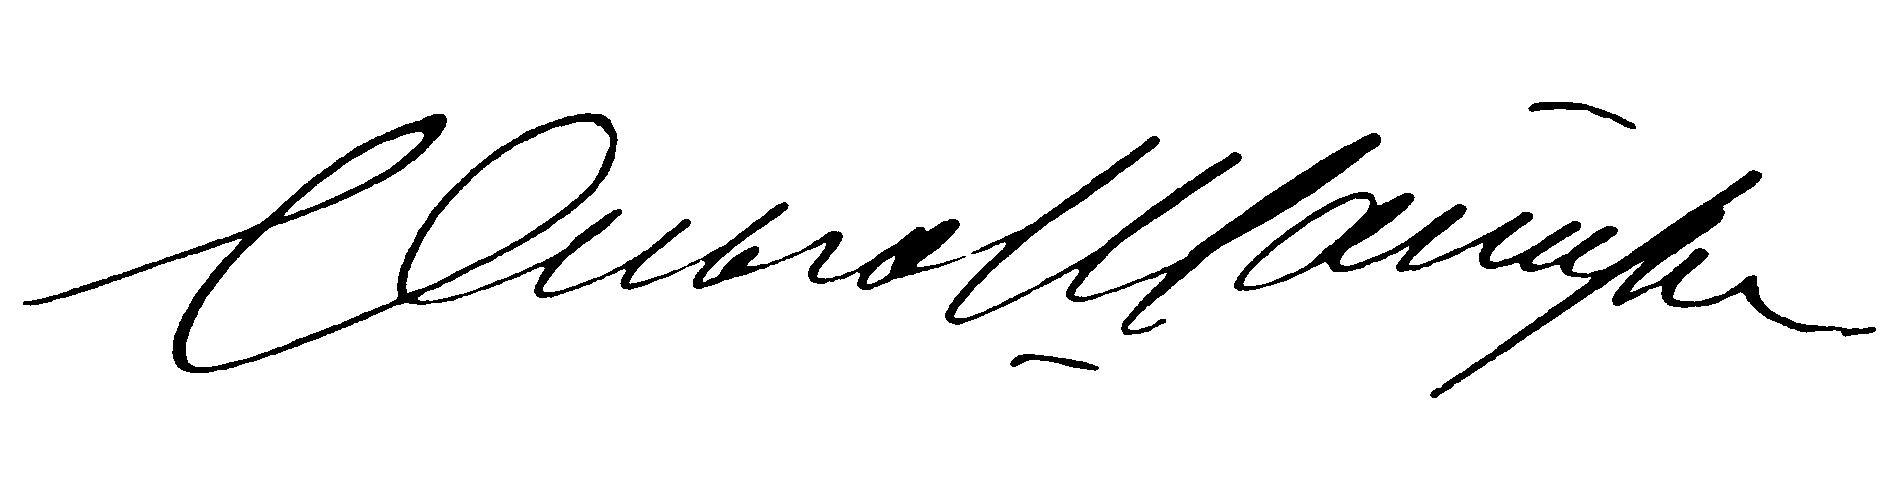
Signature of: olga shapir